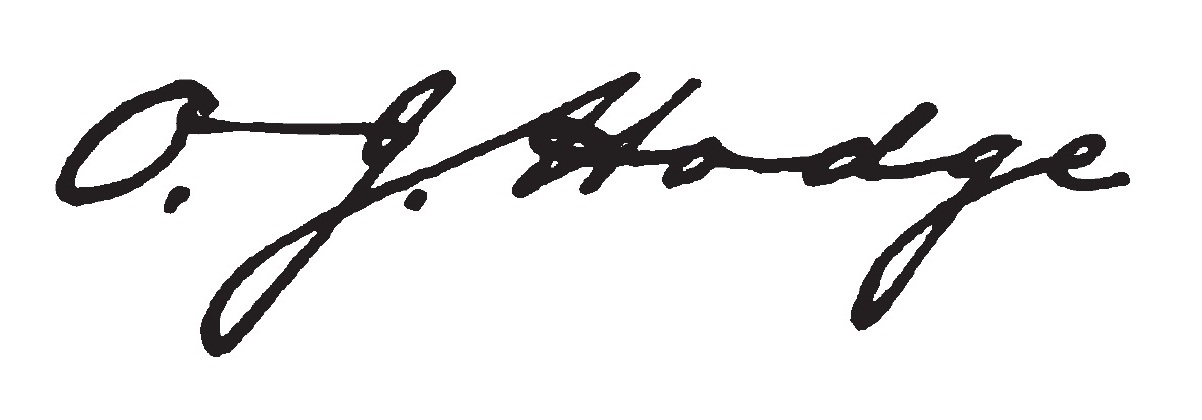
Signature of: orlando j hodge